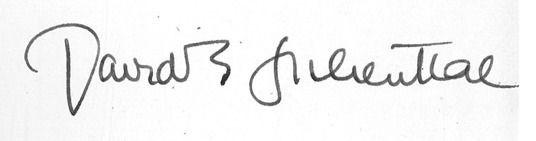
Signature of: david e lilienthal